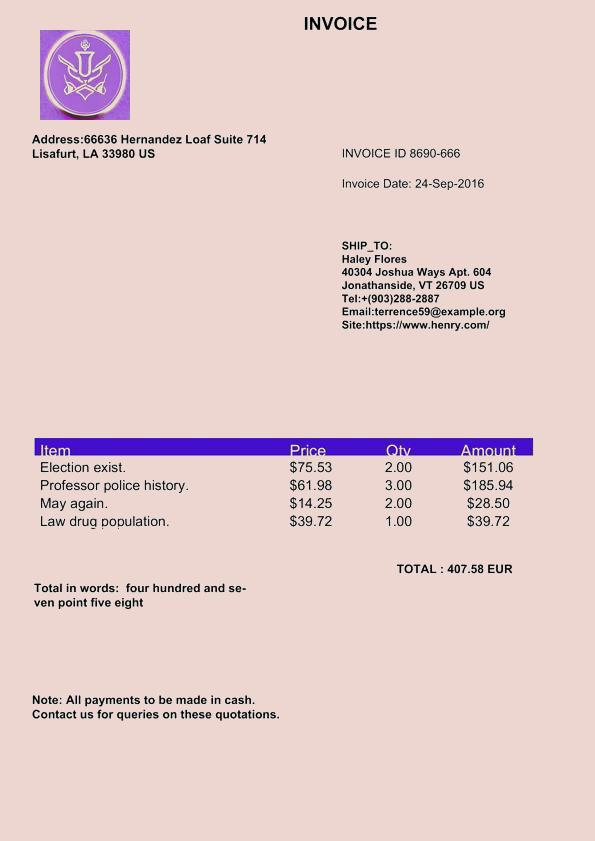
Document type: Invoice